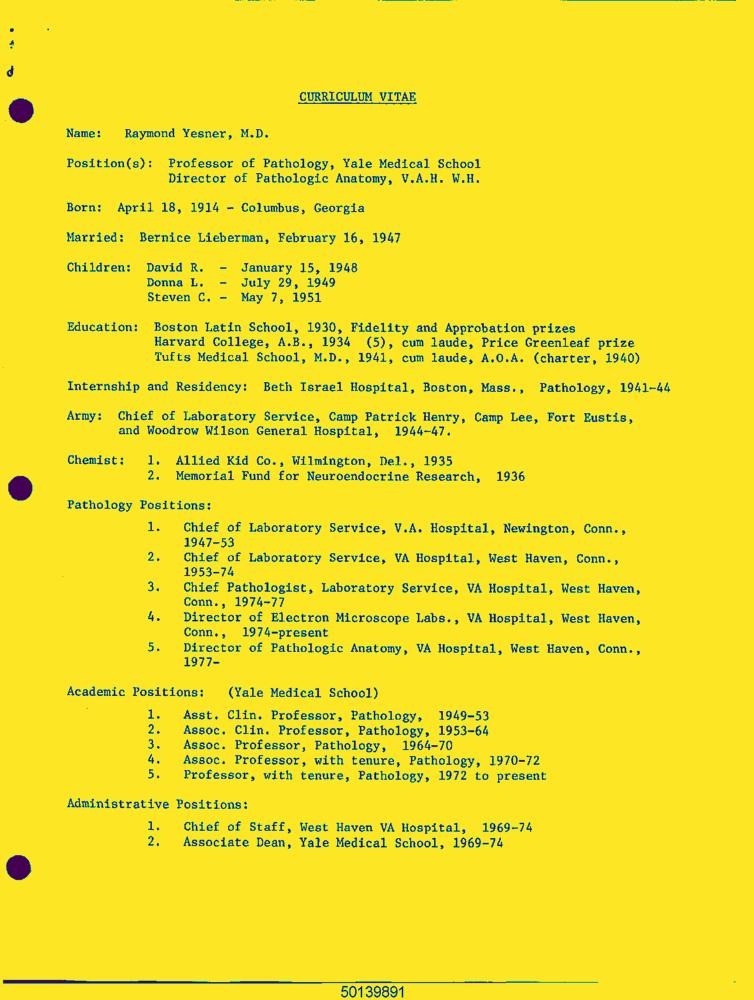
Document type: Resume-Doc